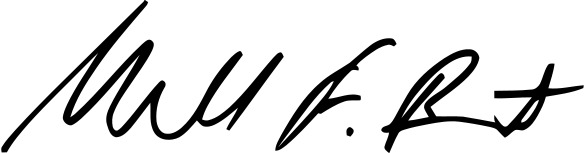
Signature of: michael bennet